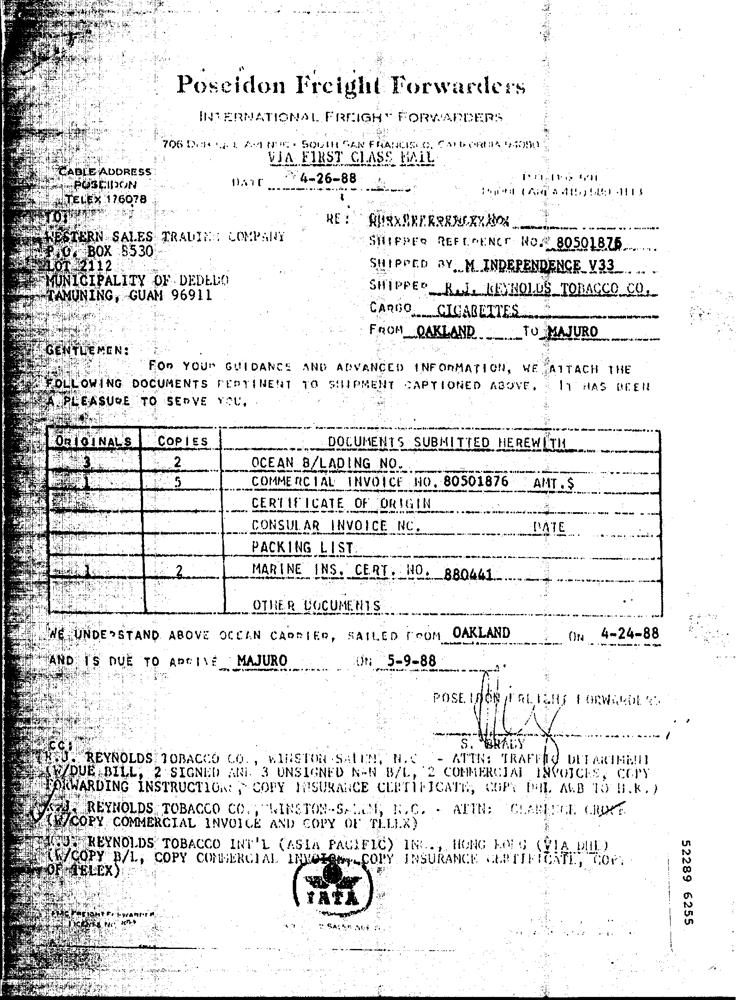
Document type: Invoice